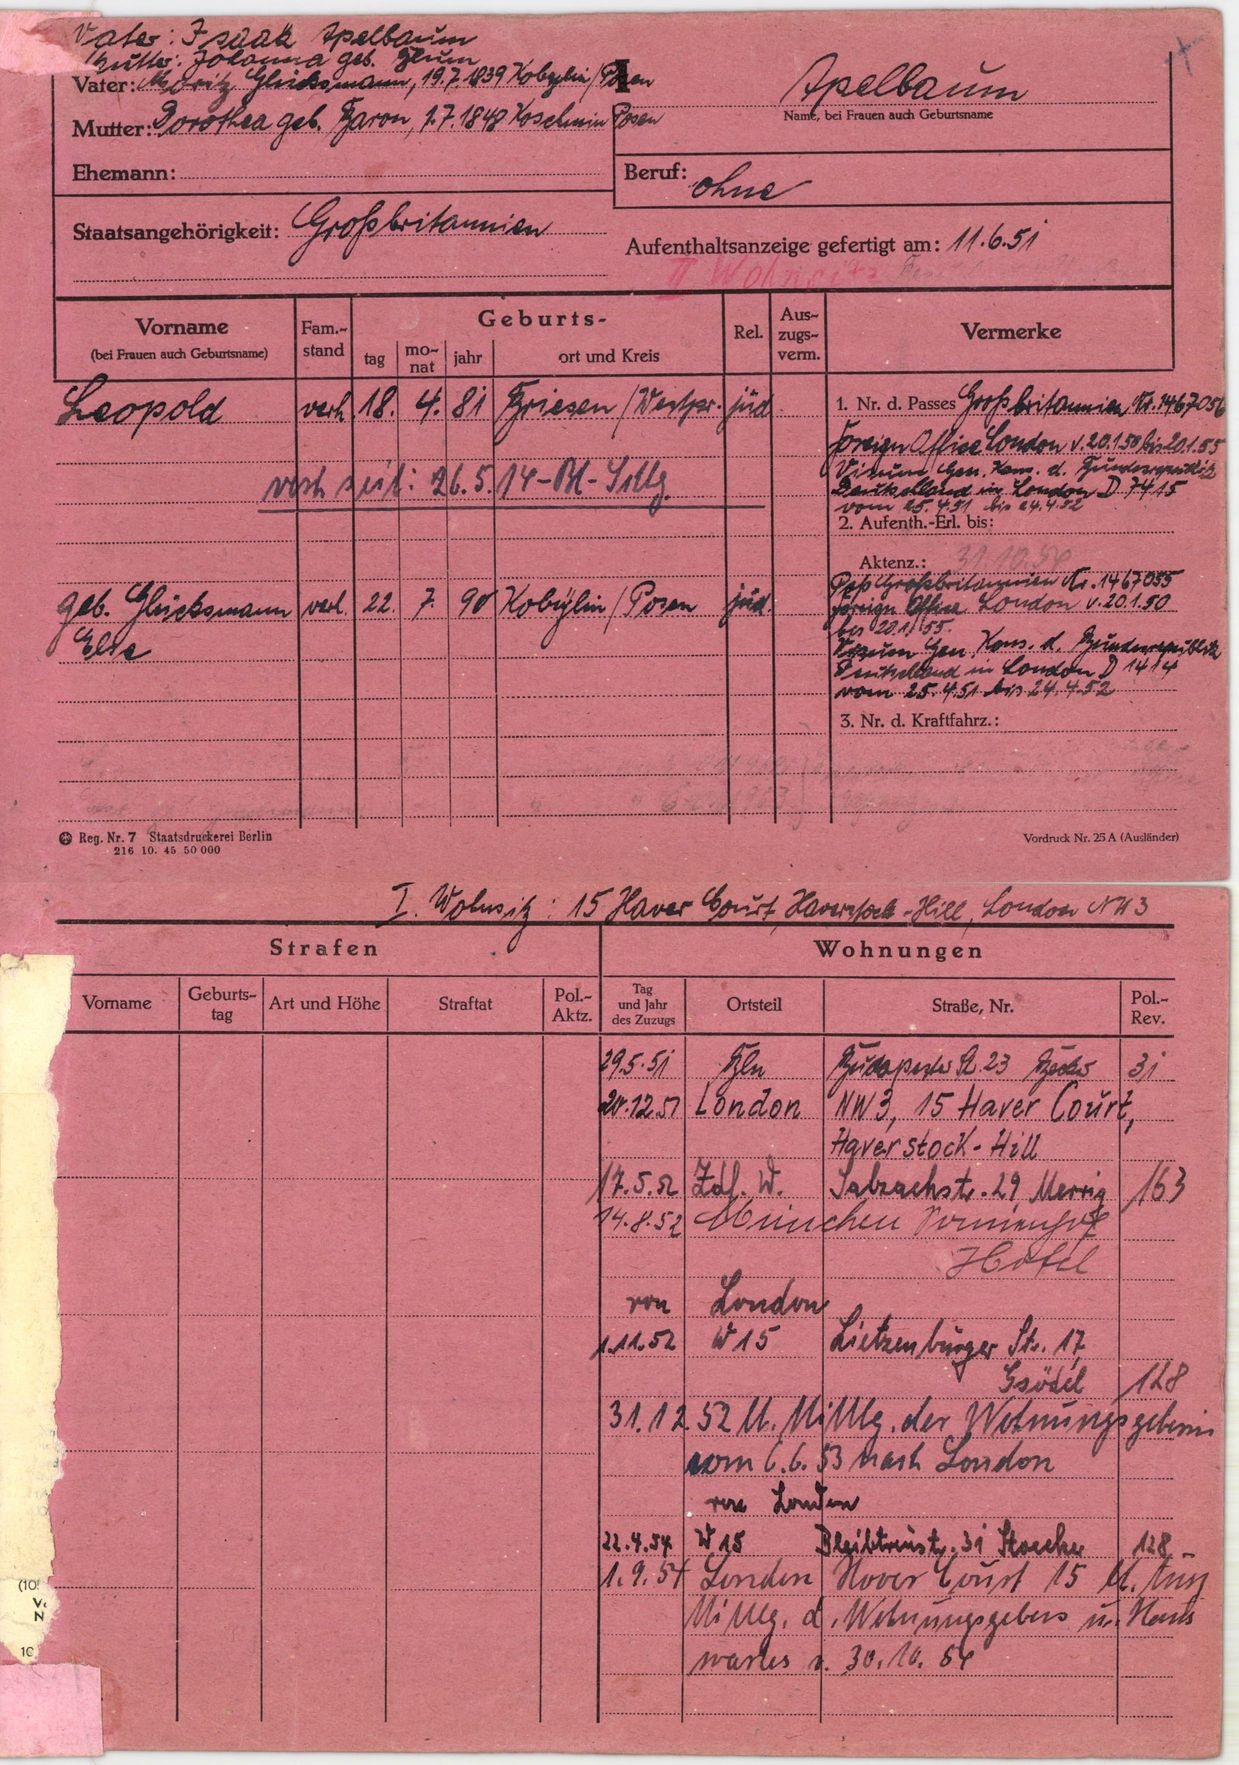
Appelbaum